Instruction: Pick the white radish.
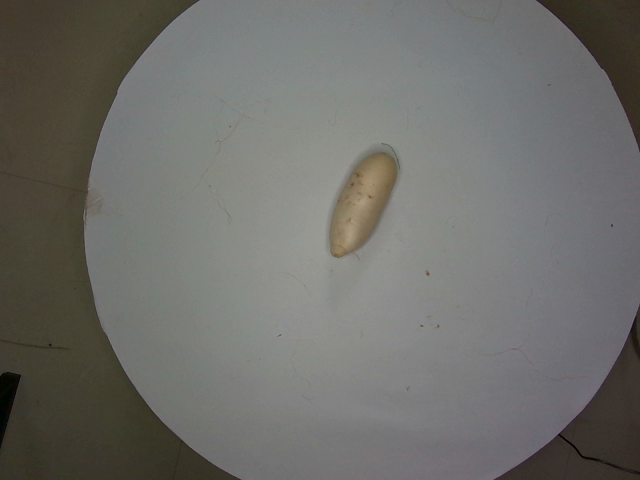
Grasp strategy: vertical